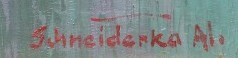
Signature of: alois schneiderka